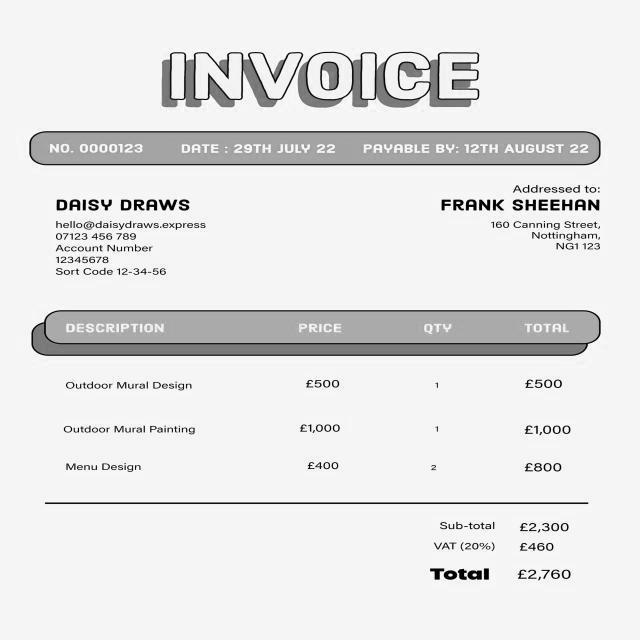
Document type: Invoice